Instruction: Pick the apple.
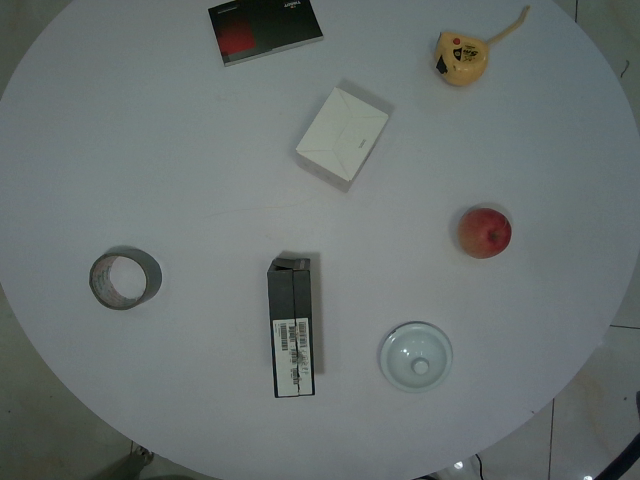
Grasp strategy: vertical